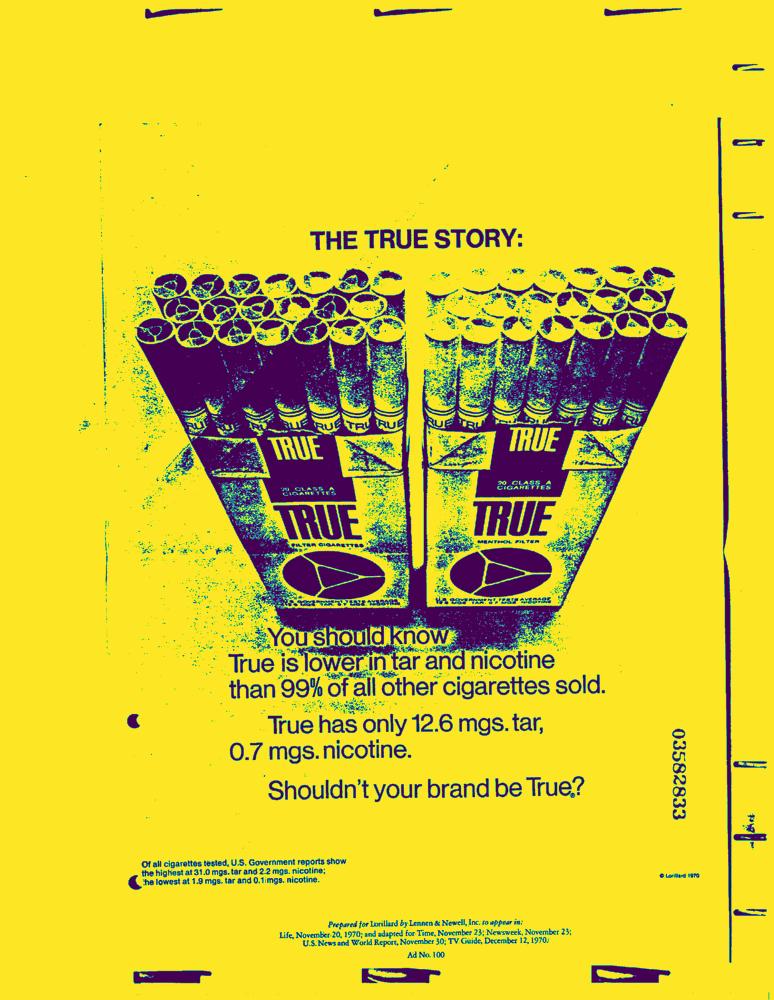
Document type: AD